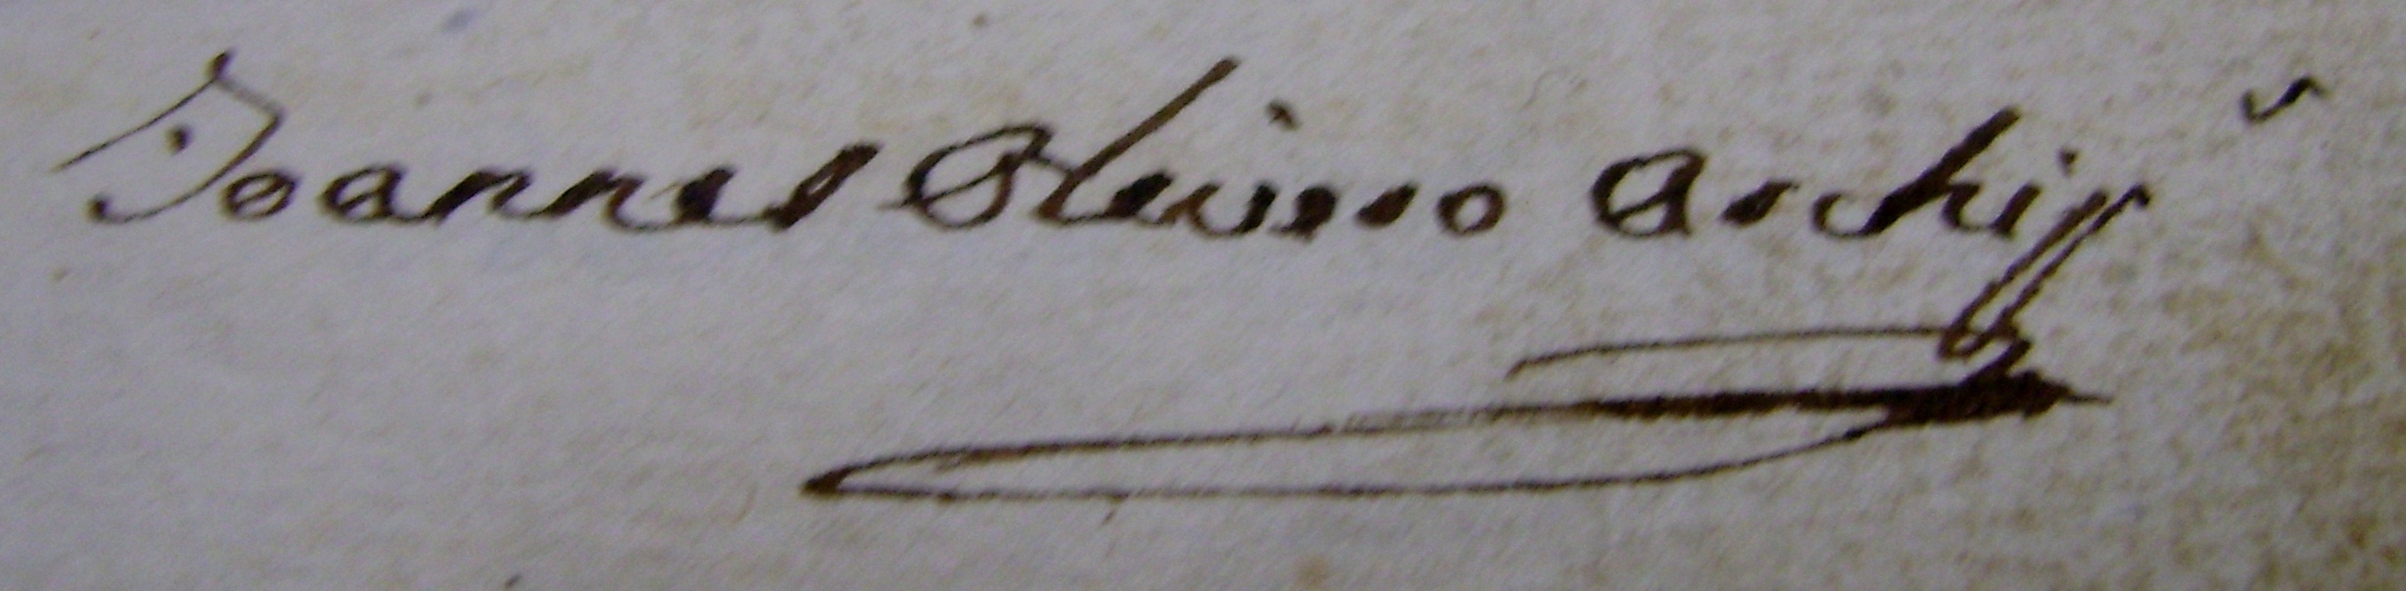
Signature of: giovanni olivero